Question: What type of tax is indicated in the document, personal property or real estate?
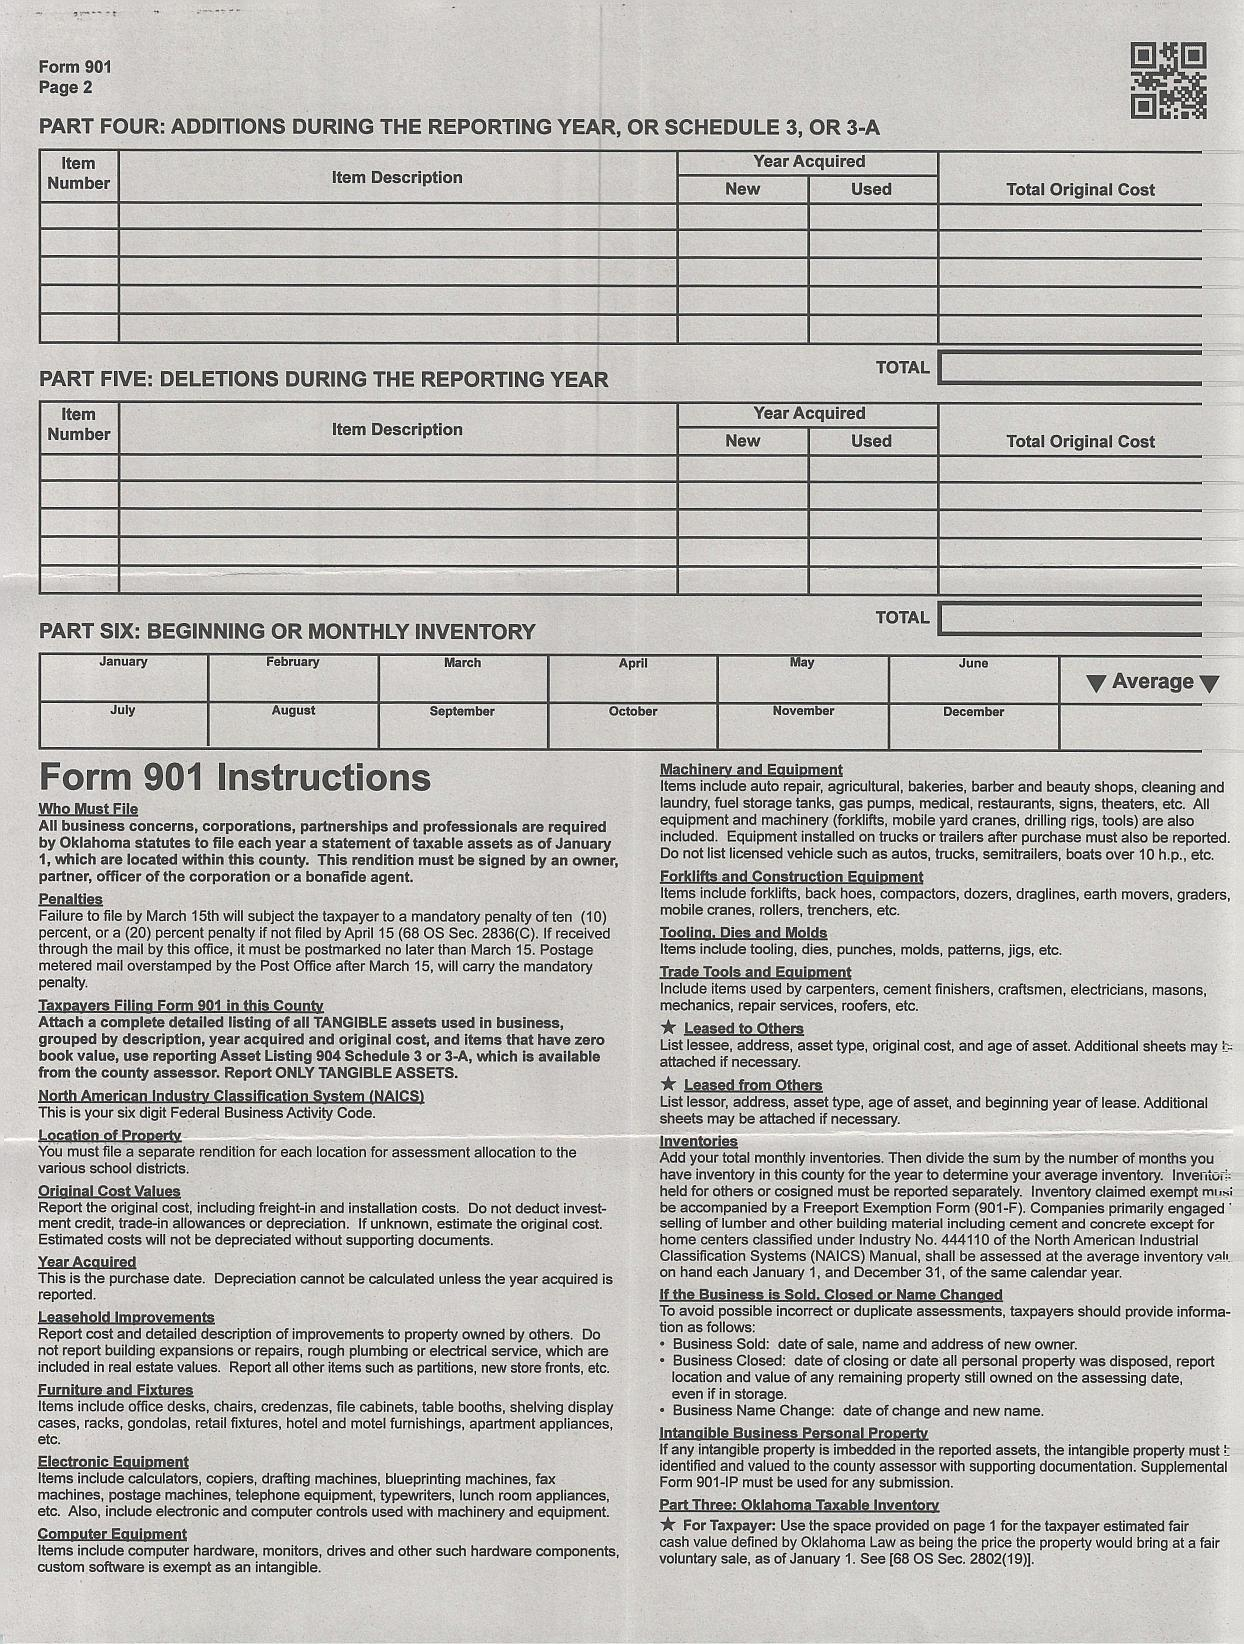
Answer: "Personal Property"